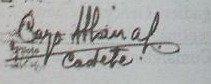
Signature of: cayo alsina